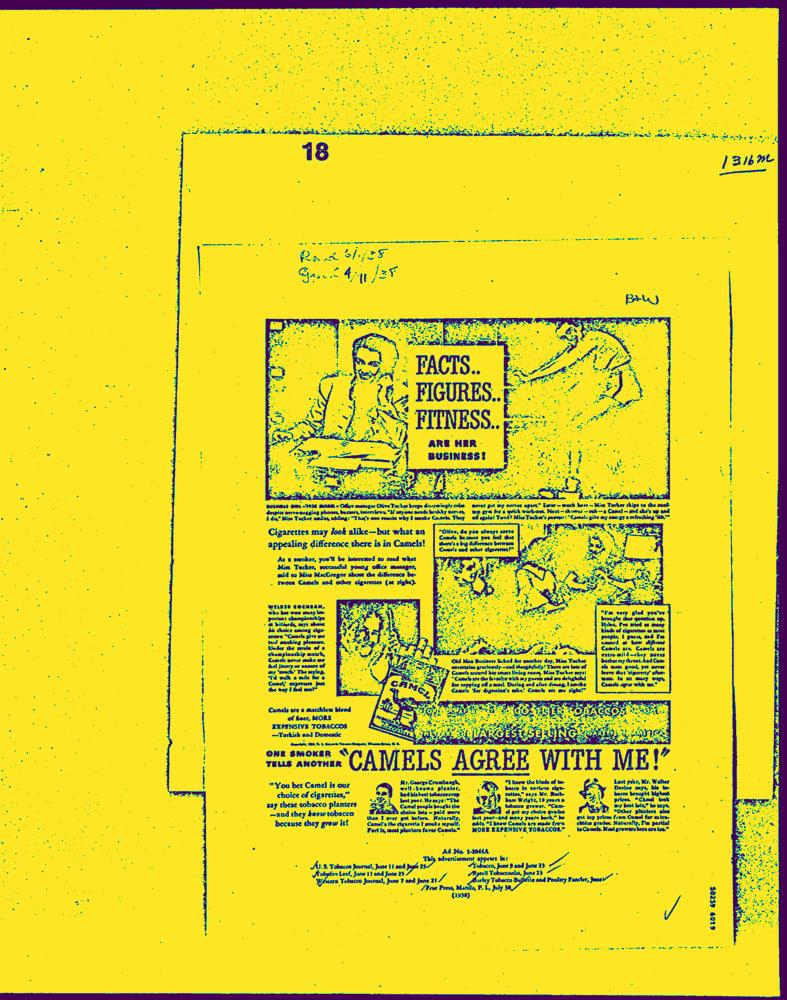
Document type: AD